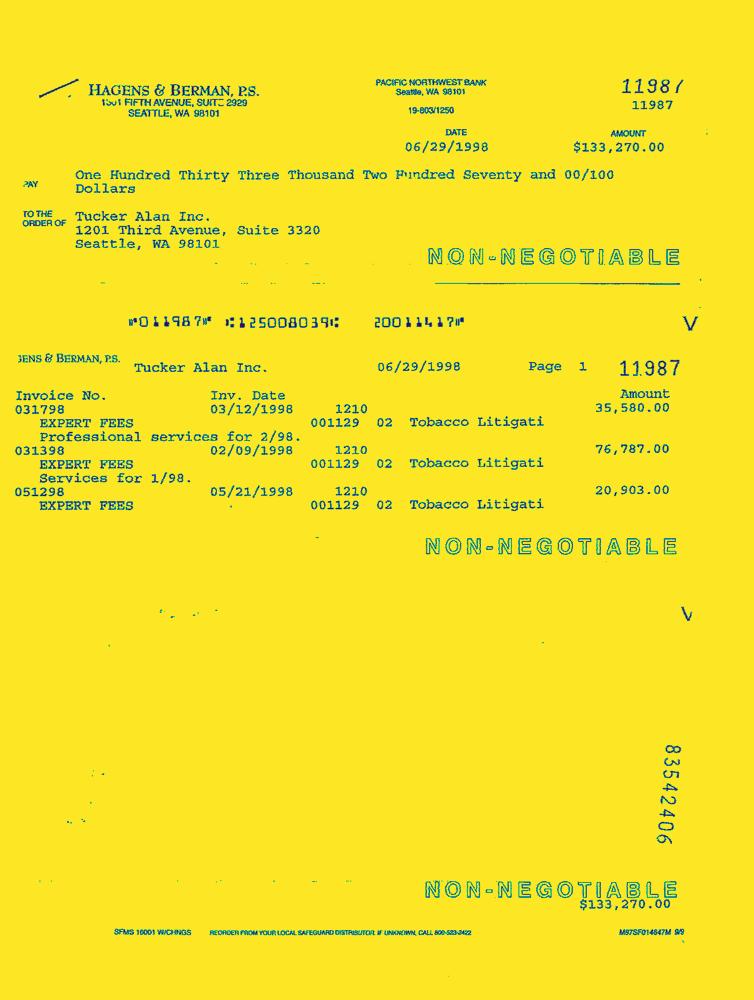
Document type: Invoice-Doc